Question: What do the imaging results show?
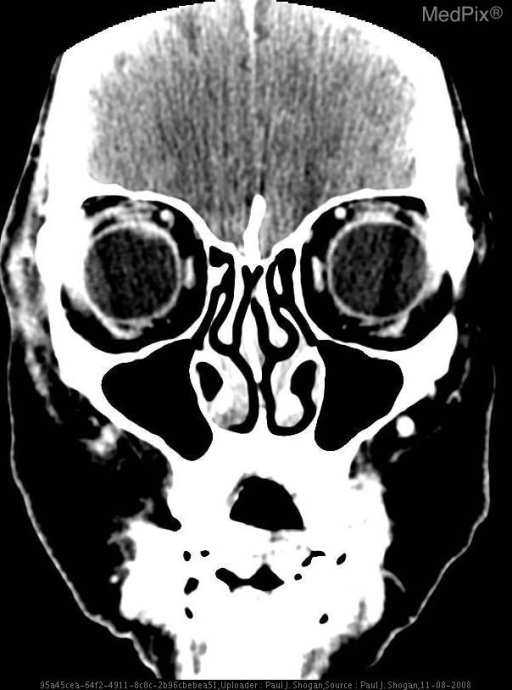
Answer: The imaging shows Contrast enhanced axial and coronal CT images reveal abnormal infiltration and thickening of the right preseptal soft tissues, extending into the right medial canthus. No postseptal extension is noted.  No peripheral enhancing fluid collections are seen.   Additionally, images demonstrate an enhancing lentiform mass along the superoposterior aspect of the right globe. There is a lenticular thickening of the right globe, extending from the 12 o'clock to one o'clock positions..